Question: What type of tax is indicated in the document, personal property or real estate?
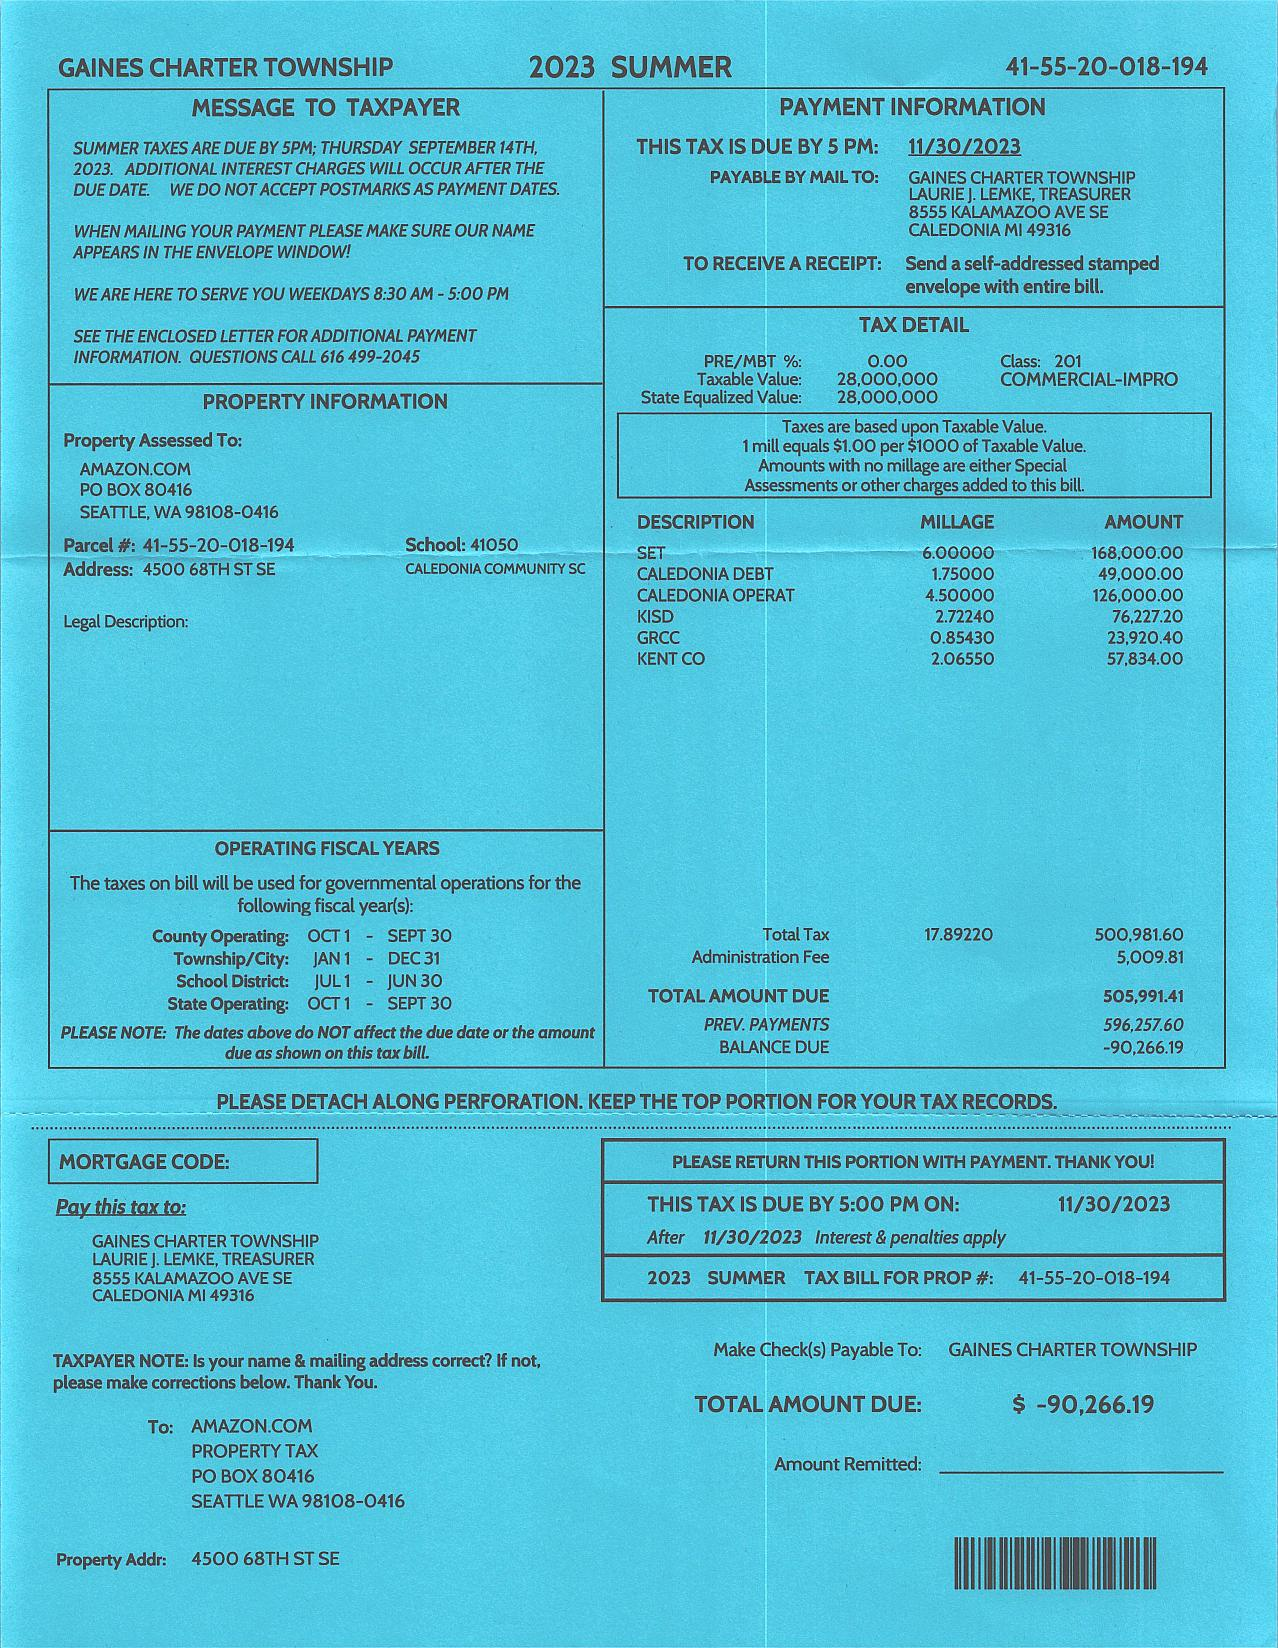
Answer: "Real Estate Tax"